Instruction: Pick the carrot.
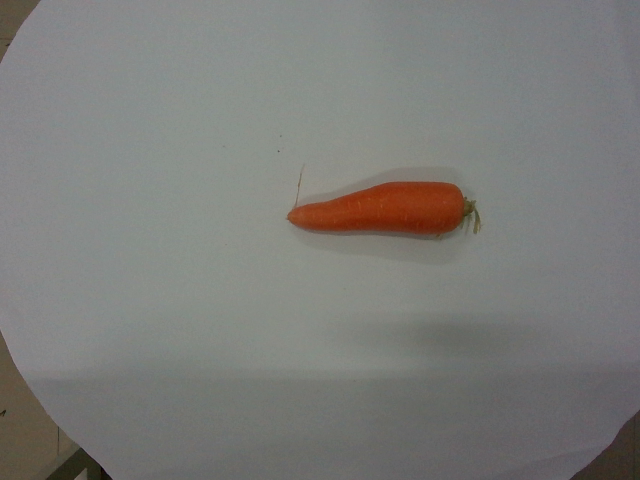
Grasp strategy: vertical